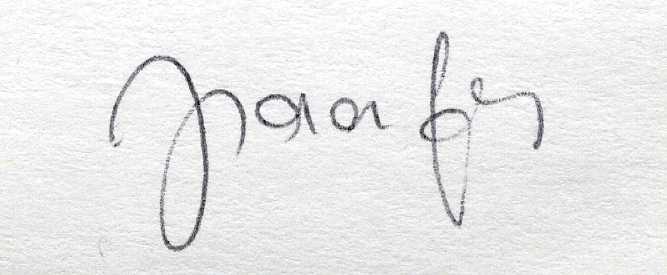
Signature of: mokhtar djaafer